Question: What is the property identification or parcel number listed?
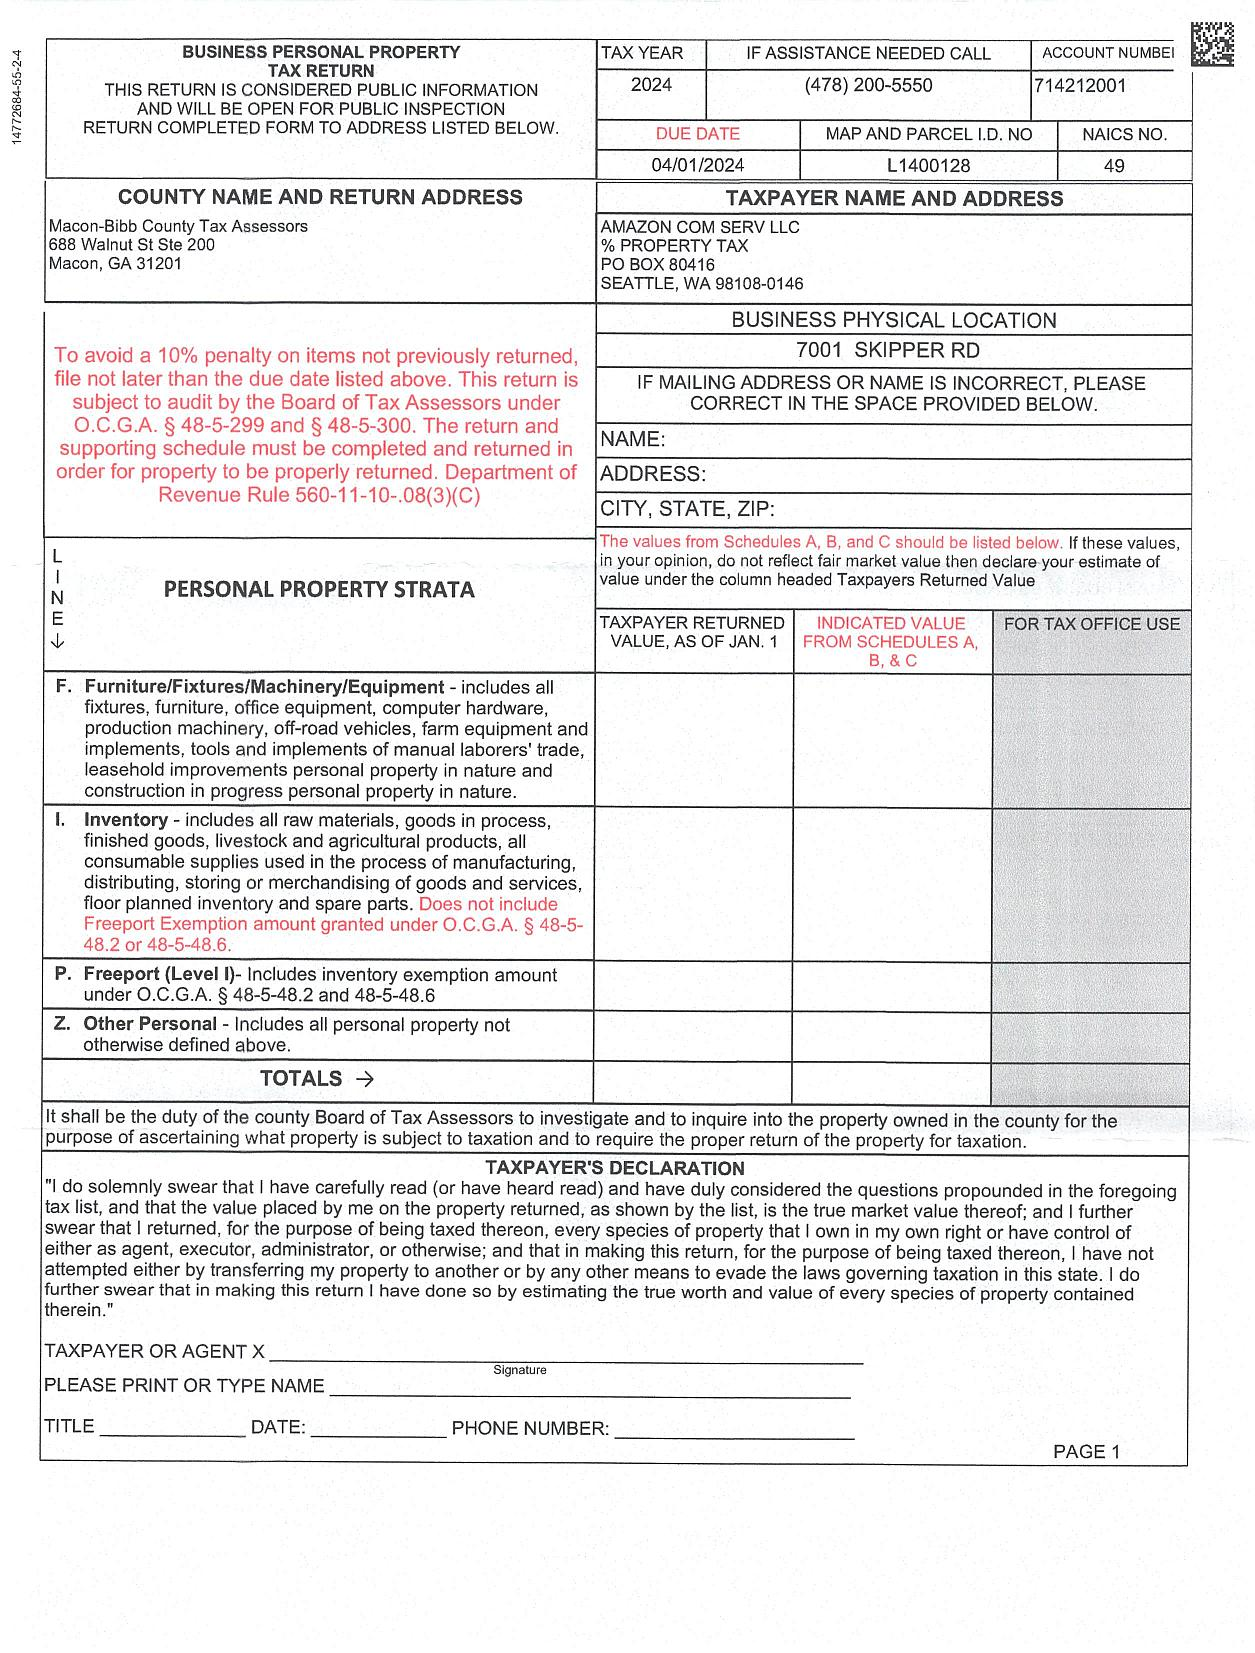
Answer: "L1400128"